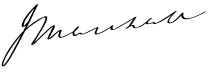
Signature of: john marshall